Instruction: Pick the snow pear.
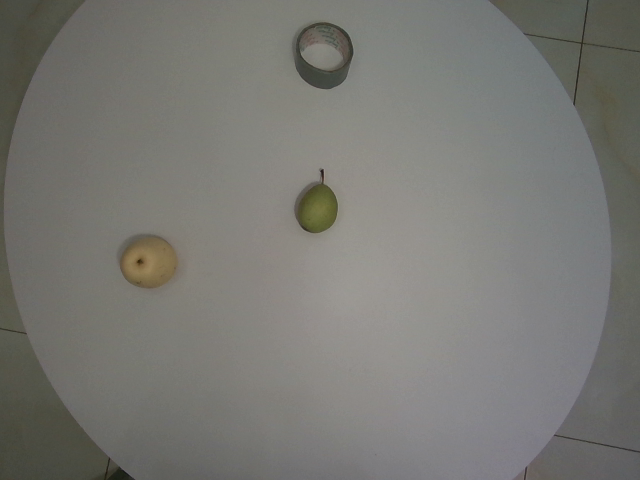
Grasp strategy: vertical